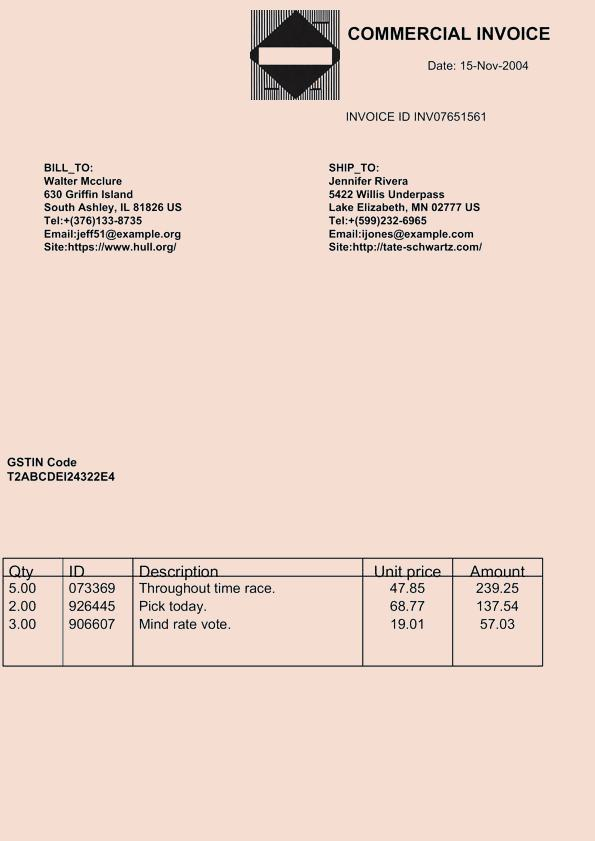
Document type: Invoice